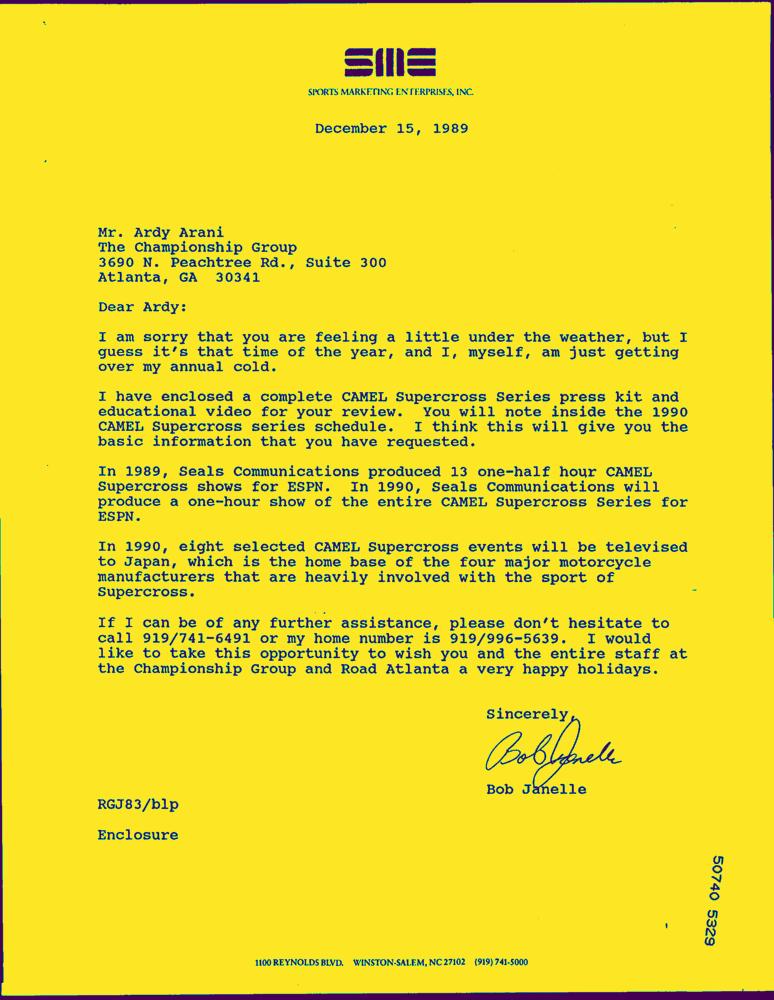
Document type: Letter-Doc